Question: What is the main concern?
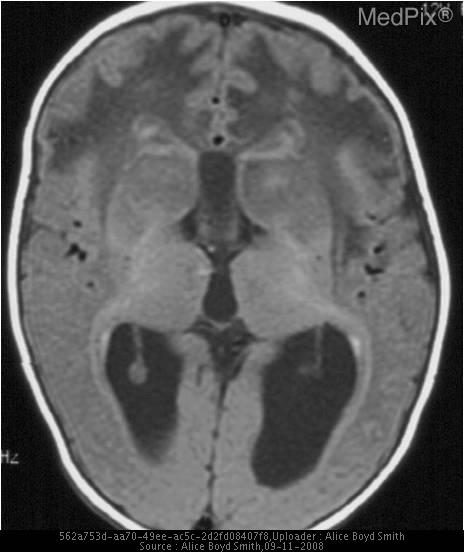
Answer: The findings suggest •  Low T1 Signal involving the periventricular white matter and high T1 signal involving the periventricular rim.
•  Increased T2 signal int the involved white matter and the basal ganglia
•  On post-contrast imaging there is intense enhancement of the basal ganglia. Low signal is present within the white matter of the frontal lobes and there is a periventricular rim of high signal. The patient might have a history of Six month old baby boy with intermittent vomiting for 7 weeks Now listless.  Parents say his head is too big..